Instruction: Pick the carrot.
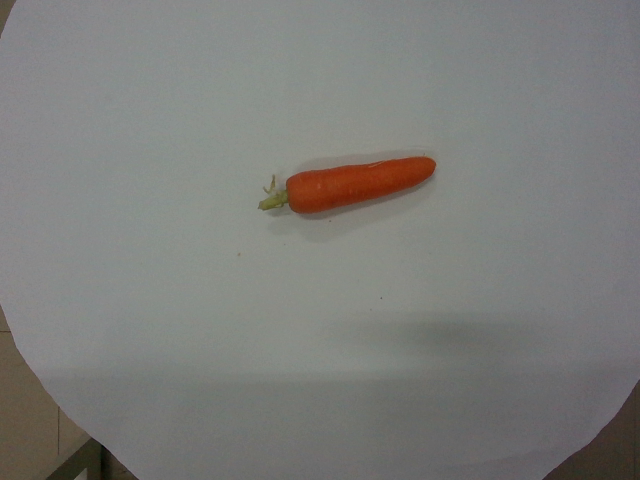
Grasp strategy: vertical